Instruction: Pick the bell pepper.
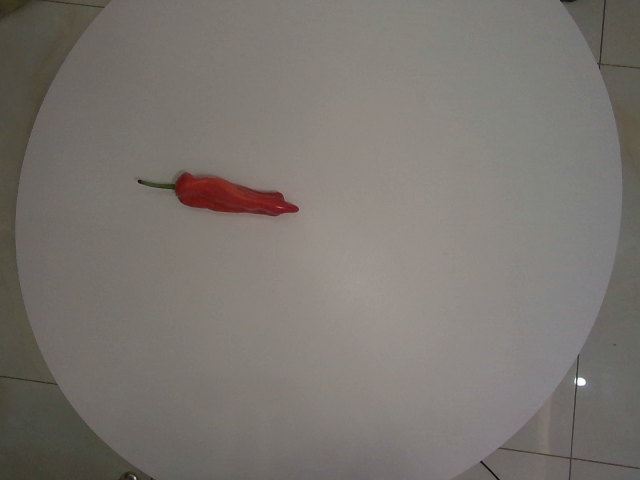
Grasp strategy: vertical